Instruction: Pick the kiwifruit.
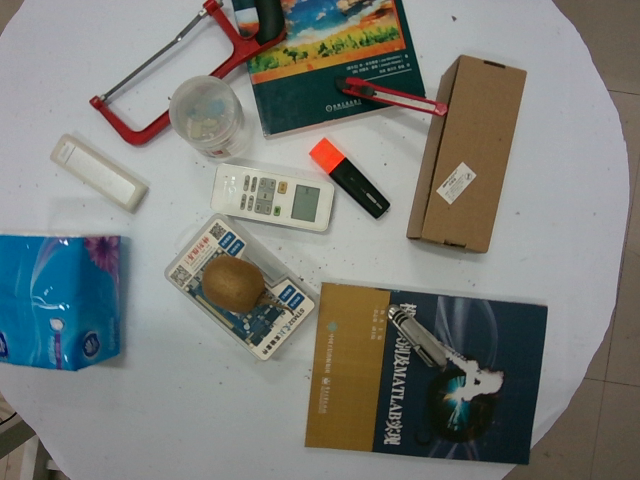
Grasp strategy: vertical